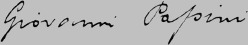
Signature of: giovanni papini